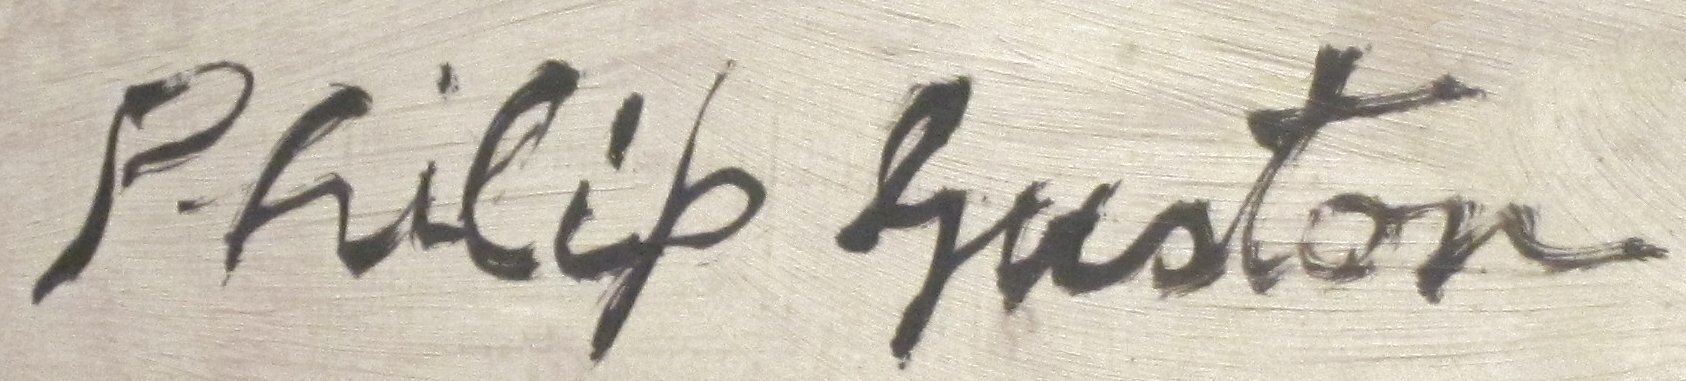
Signature of: philip guston